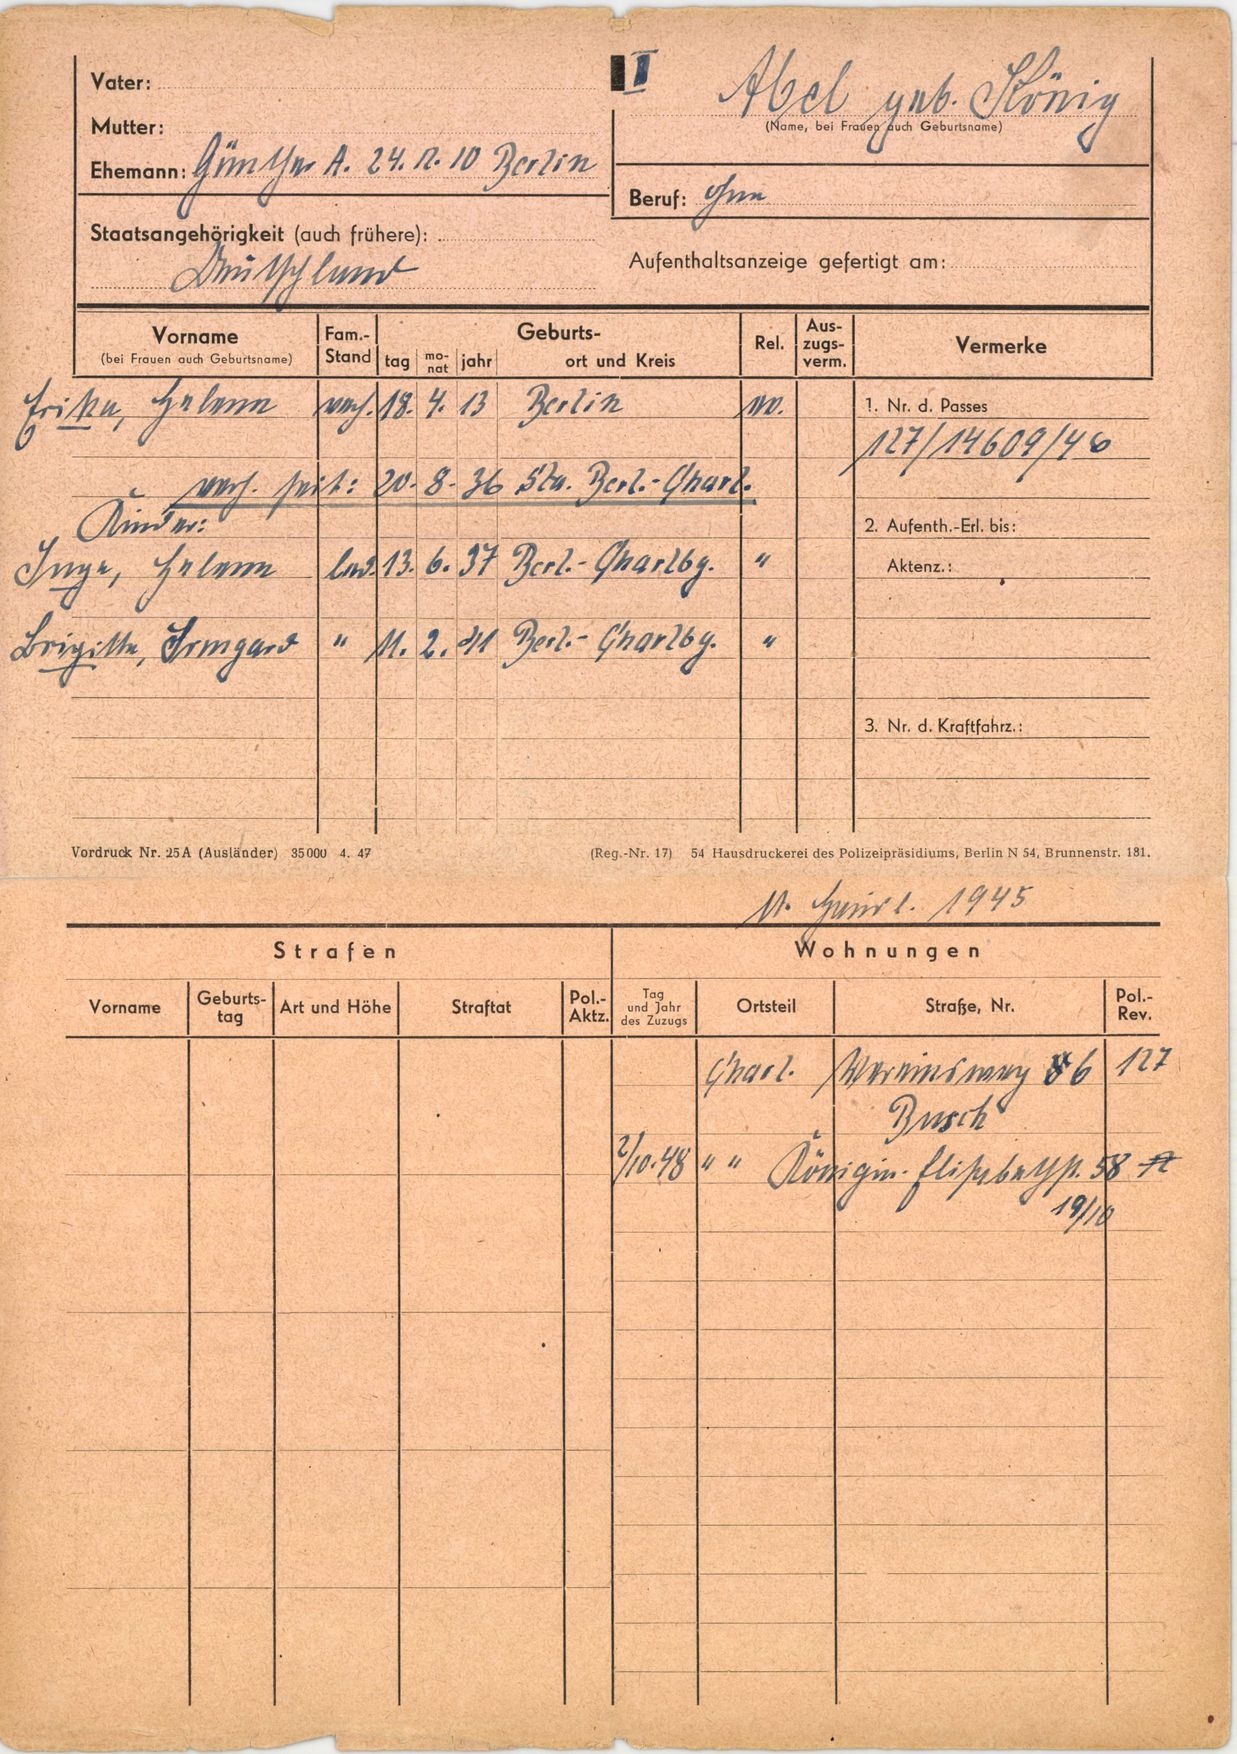
Abel geb. König